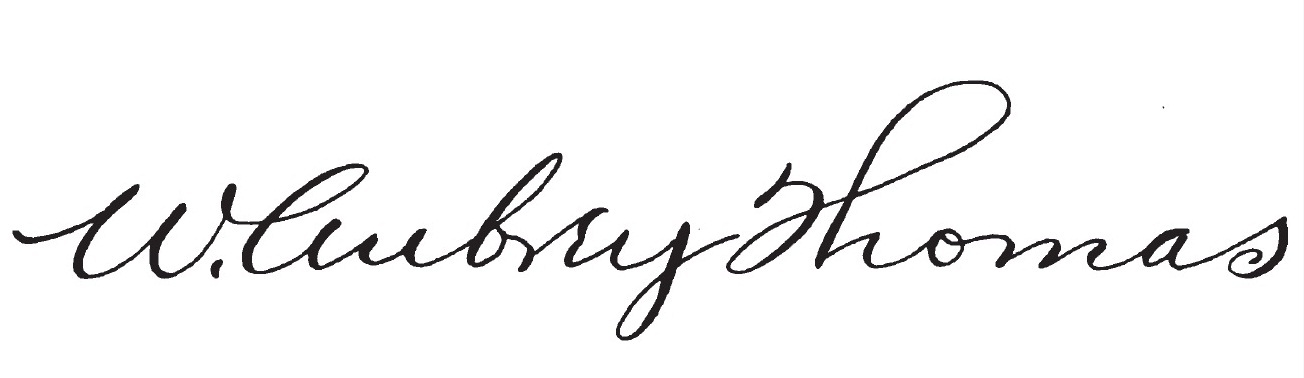
Signature of: w aubrey thomas